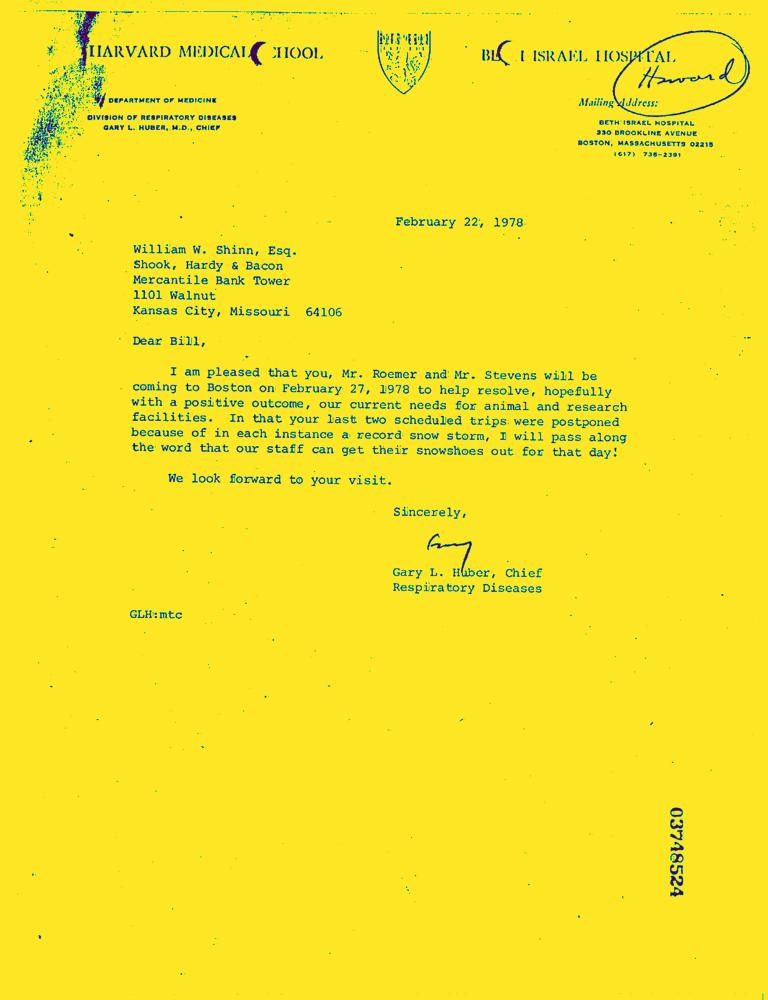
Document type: Letter-Doc